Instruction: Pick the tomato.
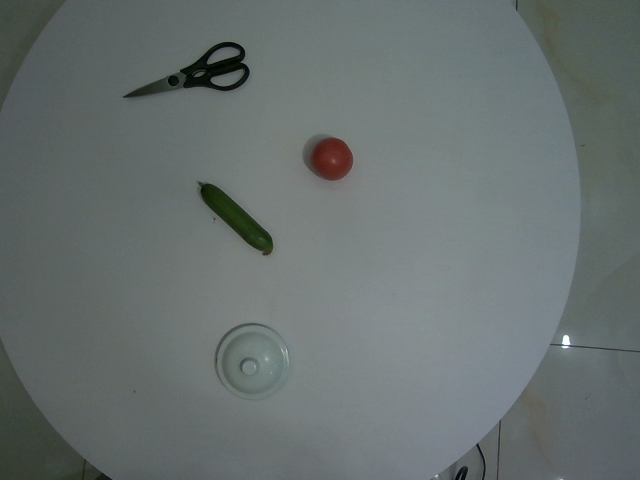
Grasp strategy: vertical